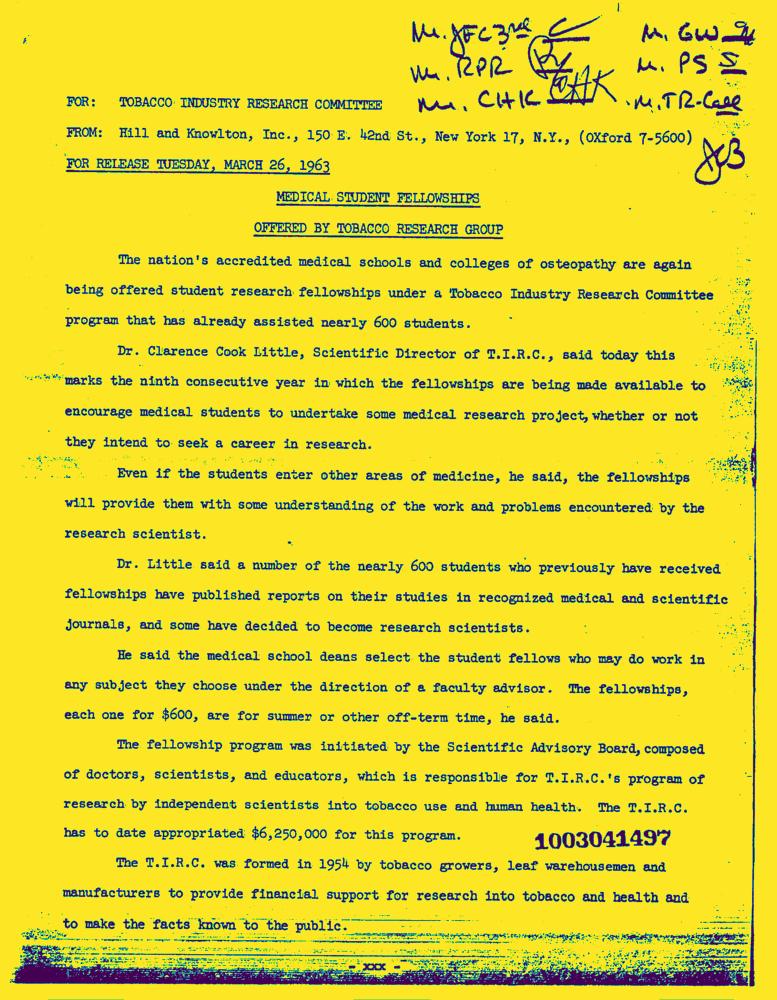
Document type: News-Article